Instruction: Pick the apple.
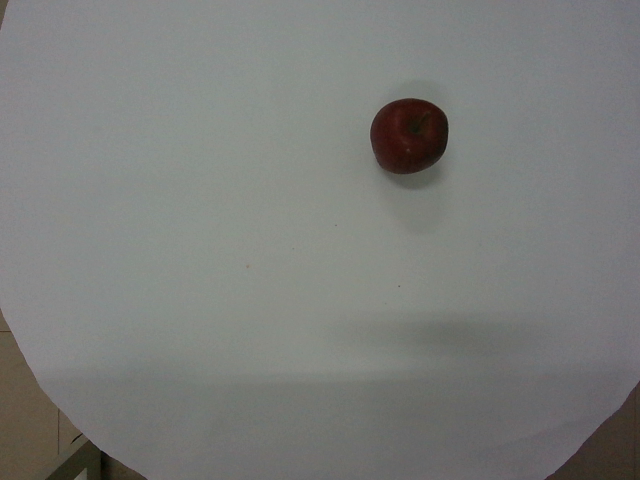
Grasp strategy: vertical